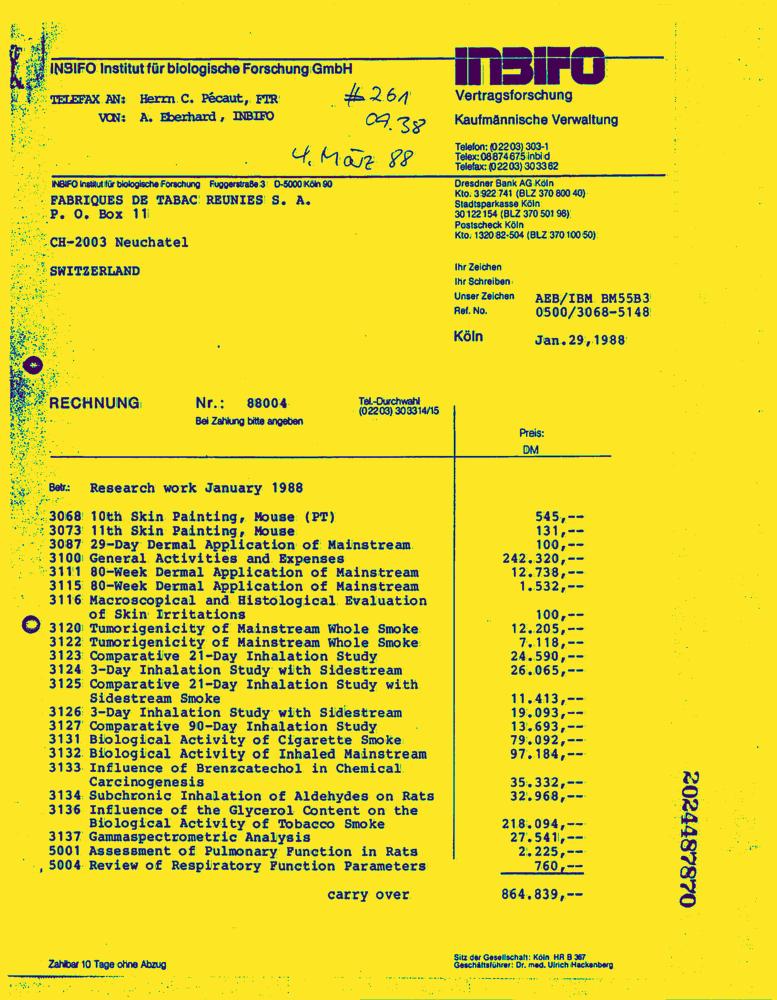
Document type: Invoice-Doc